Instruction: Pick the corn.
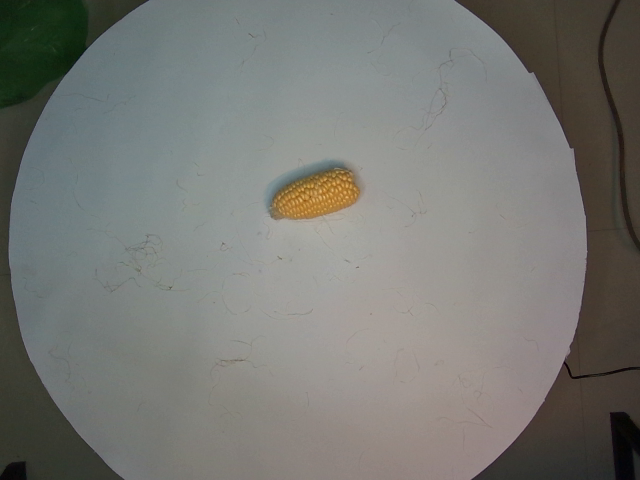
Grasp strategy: vertical